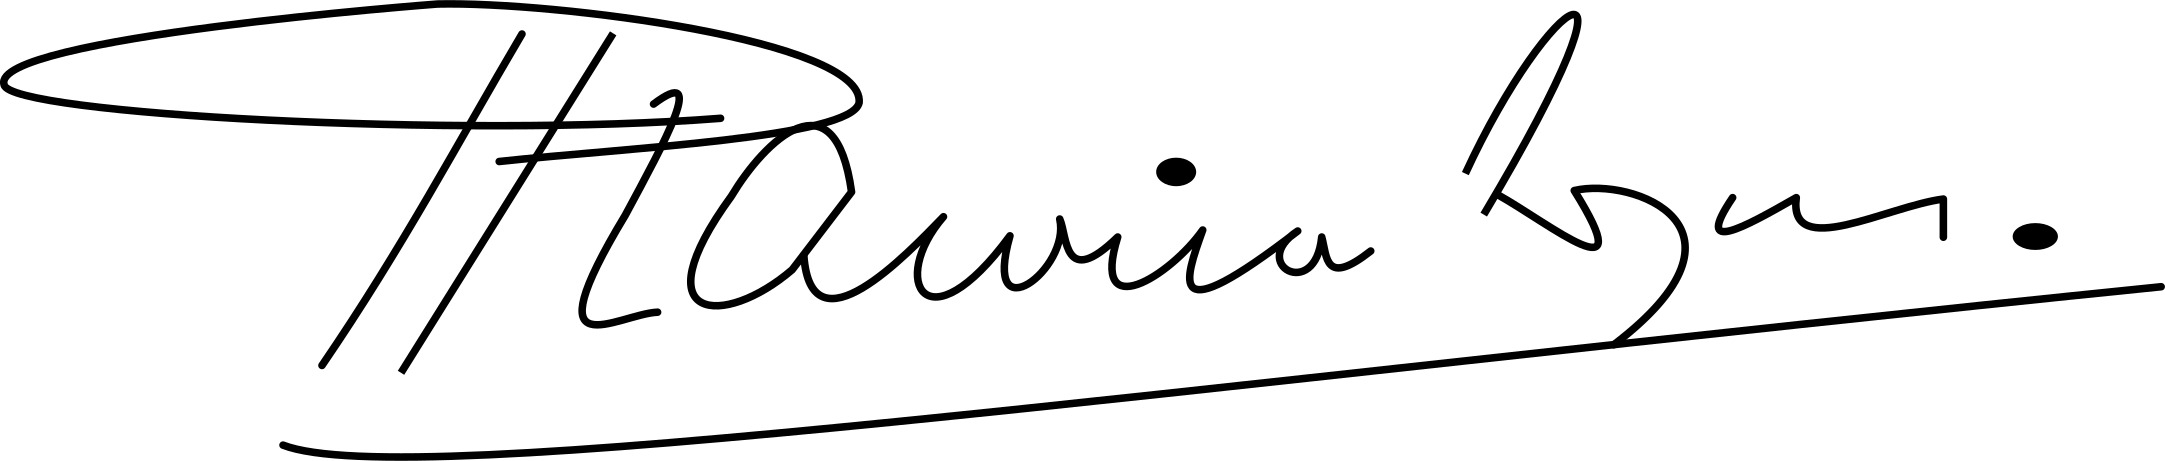
Signature of: sjafruddin prawiranegara